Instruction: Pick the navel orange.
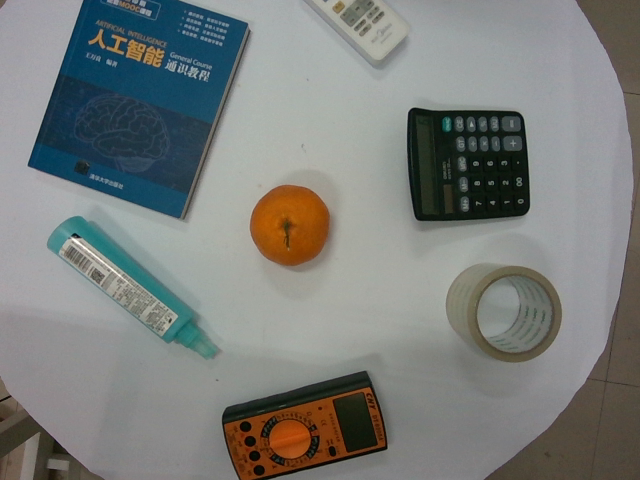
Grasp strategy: vertical